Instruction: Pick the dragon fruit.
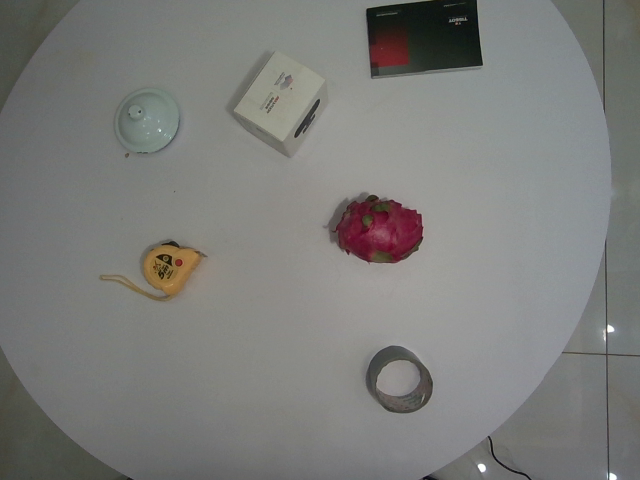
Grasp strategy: vertical